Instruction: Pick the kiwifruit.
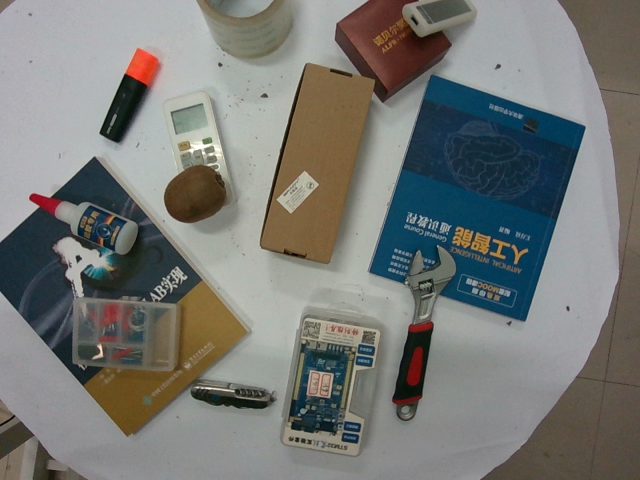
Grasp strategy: vertical